Question: What are the imaging findings?
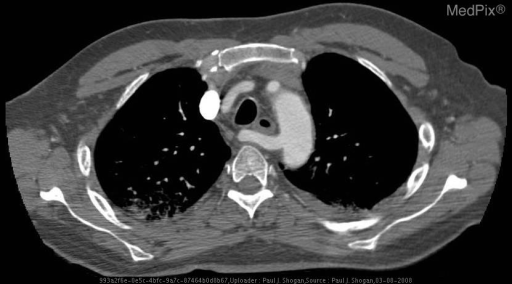
Answer: The imaging shows Chest Radiography: :

Lateral chest radiograph demonstrates soft tissue density superior to the aortic arch causing anterior displacement of the trachea.

Contrast Enhanced CT:

The origin of the anomalous artery is evident arising from the posterior superior aortic arch as the last branching vessel of a left-sided aortic arch passing posteriorly to the esophagus in the retrotracheal space.  At a level 1 cm superior to the aortic arch, the aberrant right subclavian artery is located ascending posteriorly in the right superior mediastinum.

Maximal intensity projection demonstrates the aberrant right subclavian artery arising from the medial wall of the aorta as the last branching vessel, passing posterior to the esophagus, and ascending anterolaterally to the spine into the thoracic inlet. The origin of the anomalous artery is evident arising from the posterior superior aortic arch as the last branching vessel of a left-sided aortic arch passing posteriorly to the esophagus in the retrotracheal space..